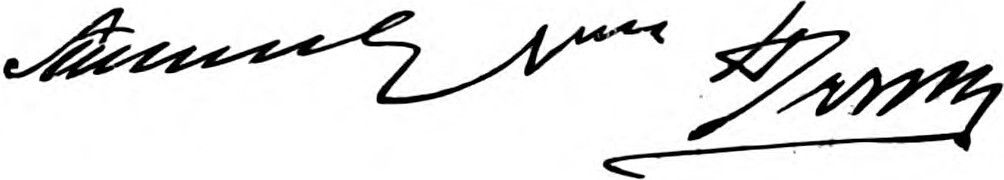
Signature of: henry irving